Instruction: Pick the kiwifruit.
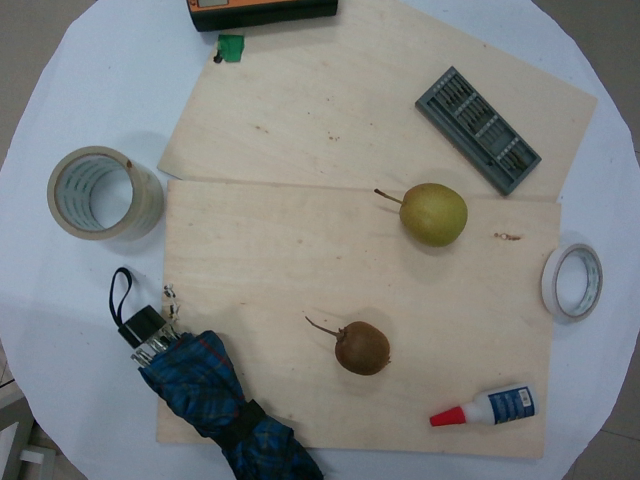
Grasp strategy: vertical